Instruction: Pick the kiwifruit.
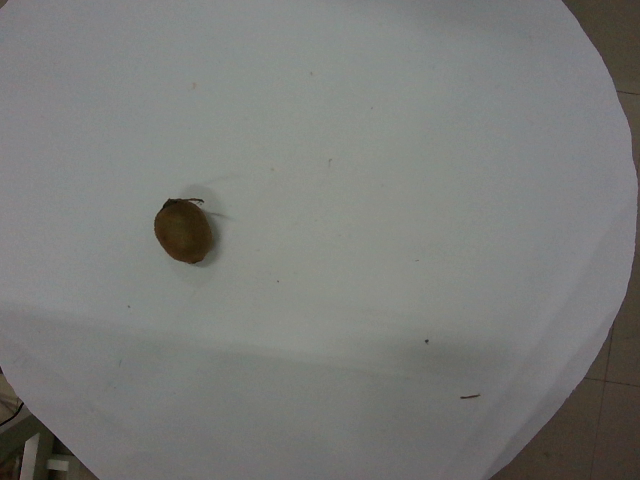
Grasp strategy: vertical